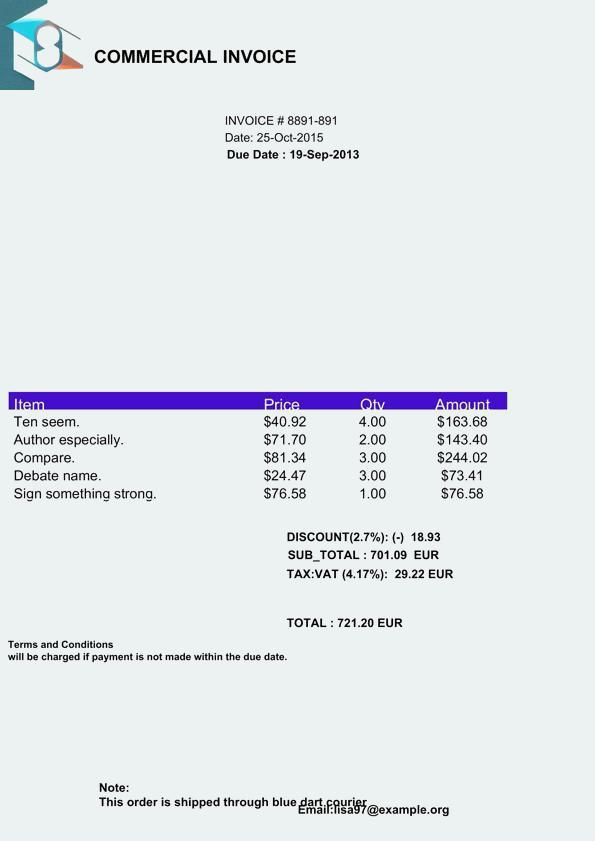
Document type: Invoice